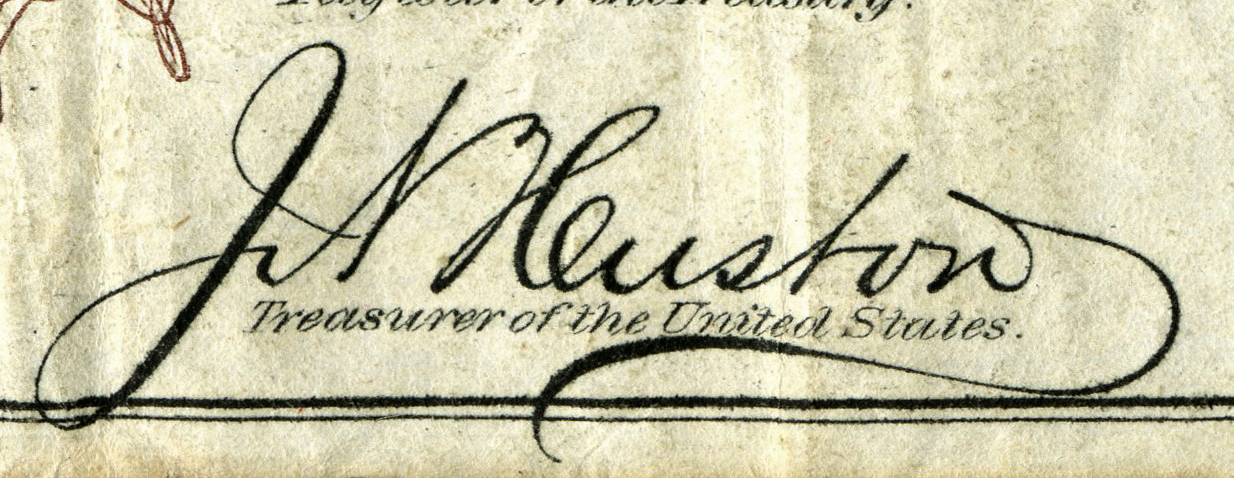
Signature of: james n huston